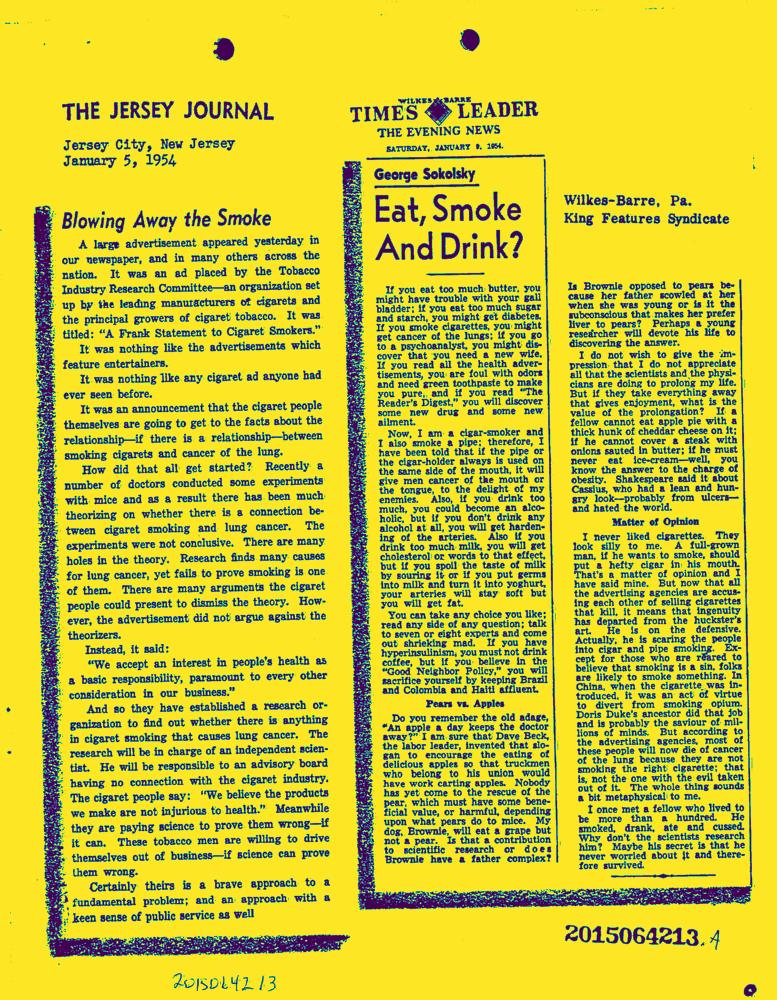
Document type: News-Article